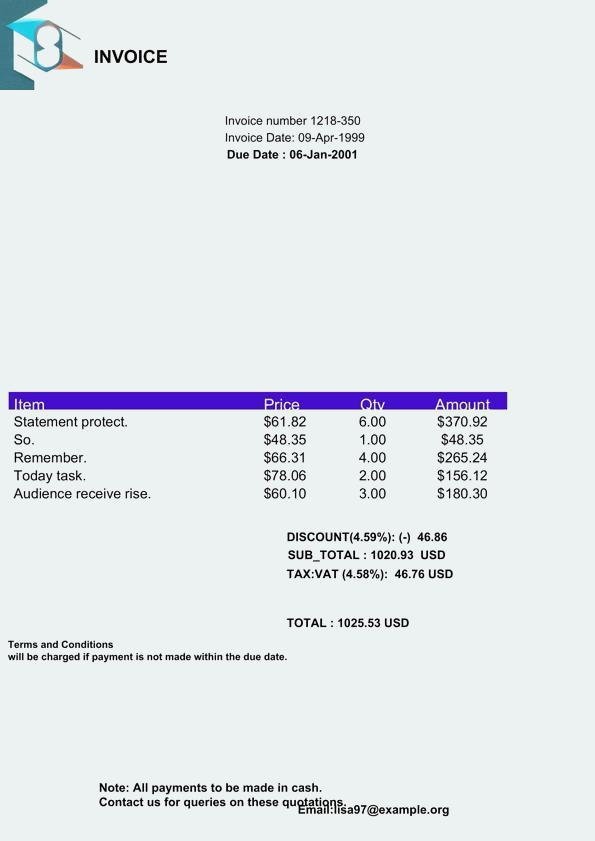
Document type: Invoice